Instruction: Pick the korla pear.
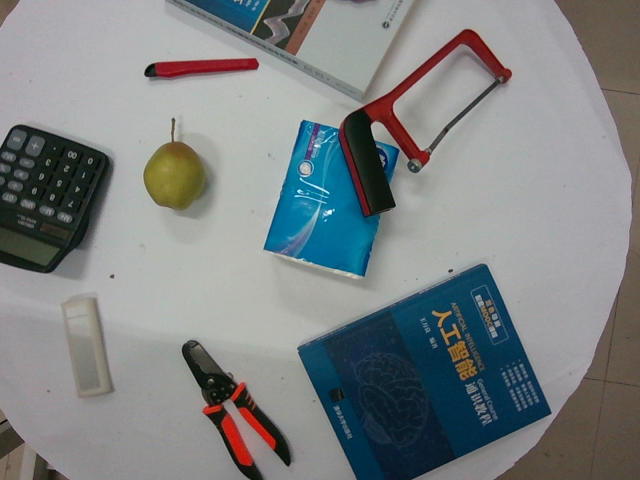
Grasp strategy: vertical